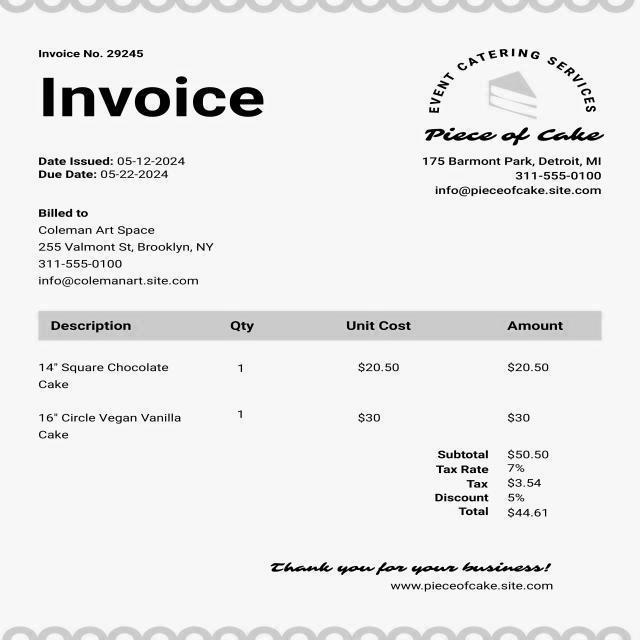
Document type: Invoice